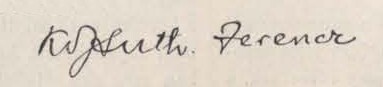
Signature of: ferenc kossuth